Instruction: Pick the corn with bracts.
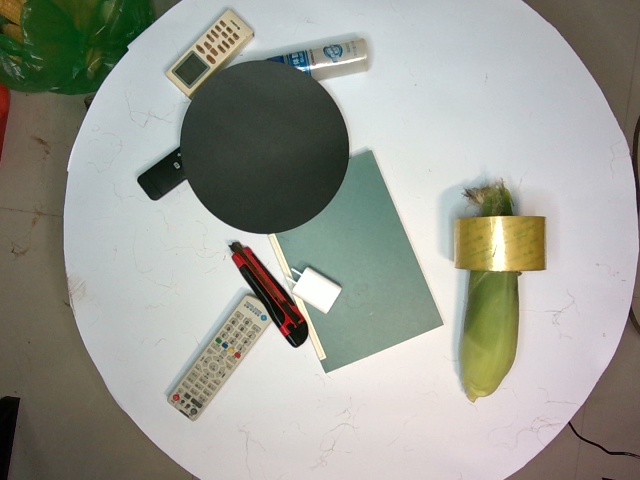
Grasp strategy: vertical